Question: What is the address or location of the property listed in the document?
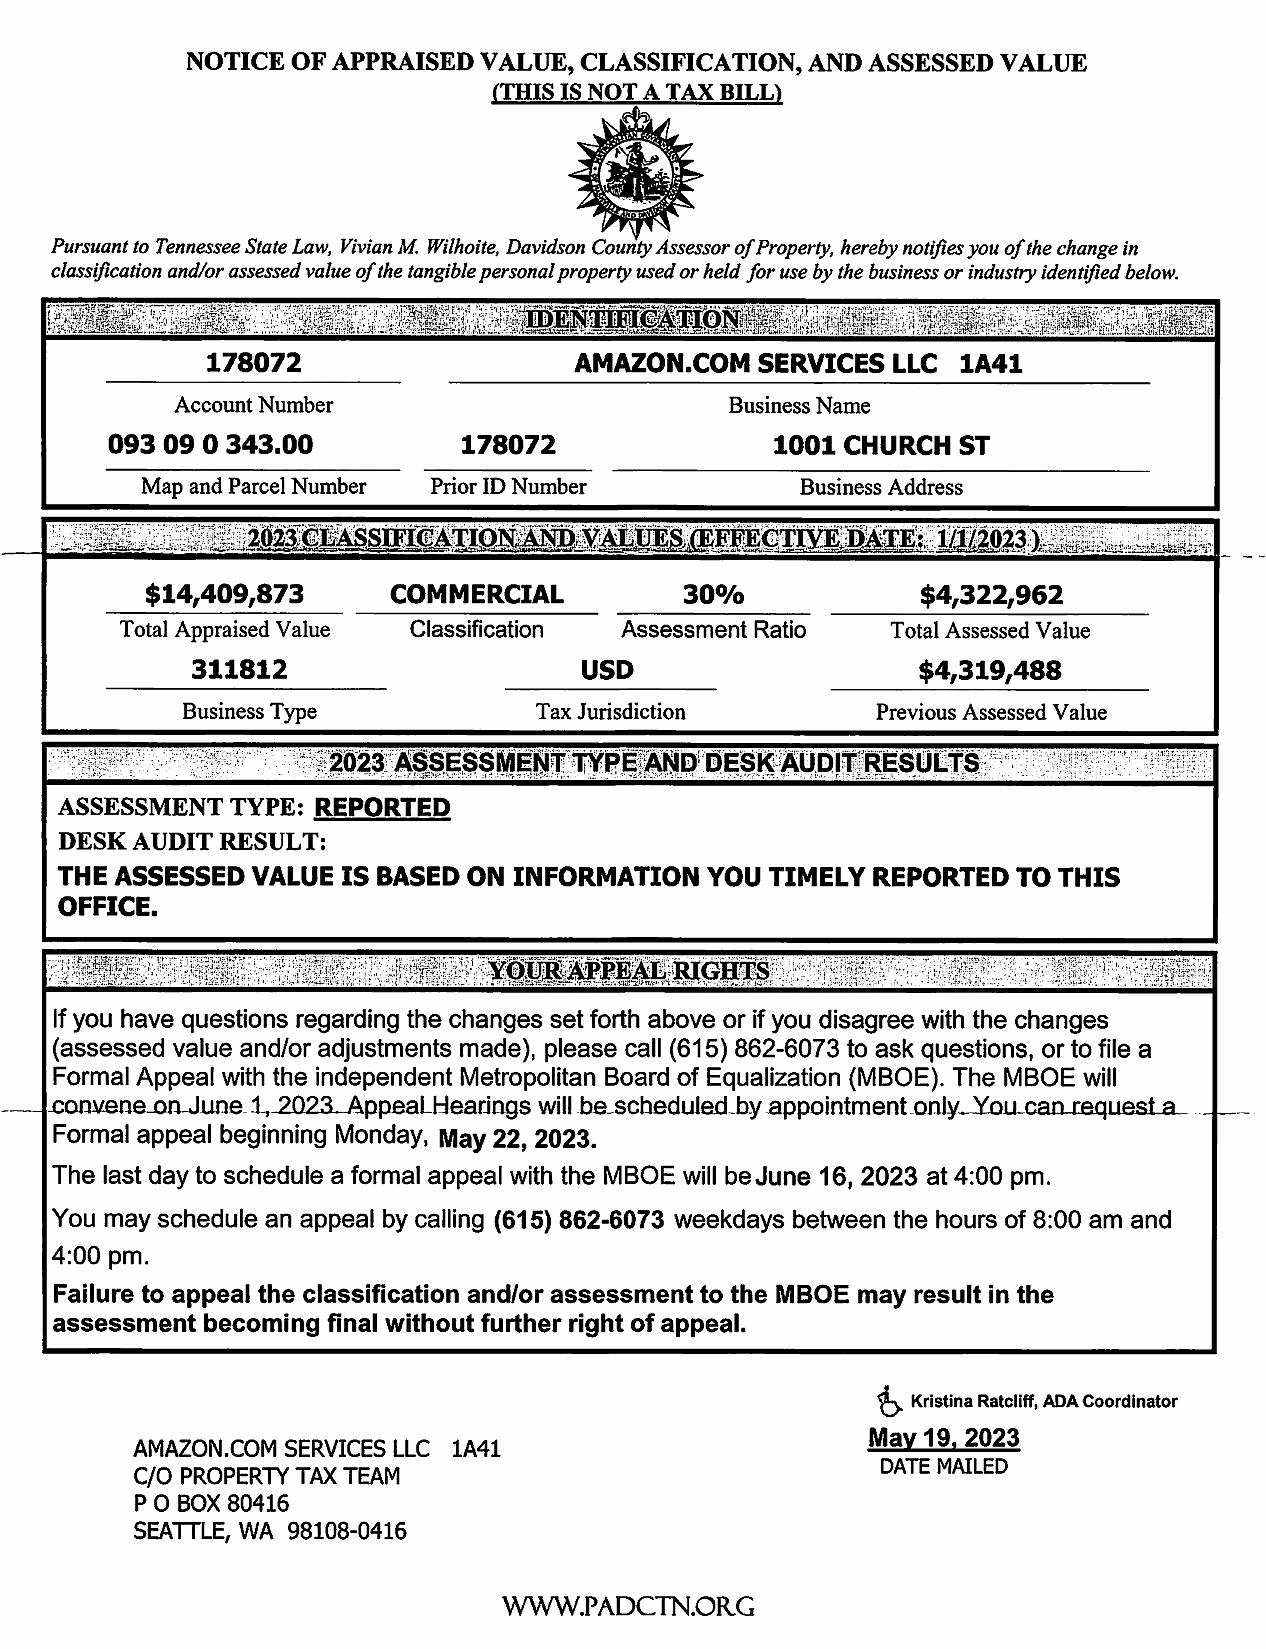
Answer: "1001 CHURCH ST"